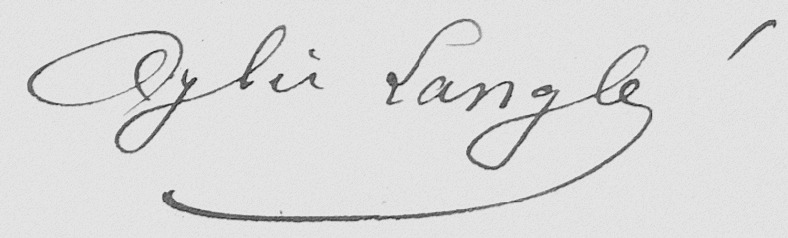
Signature of: aylic langlé